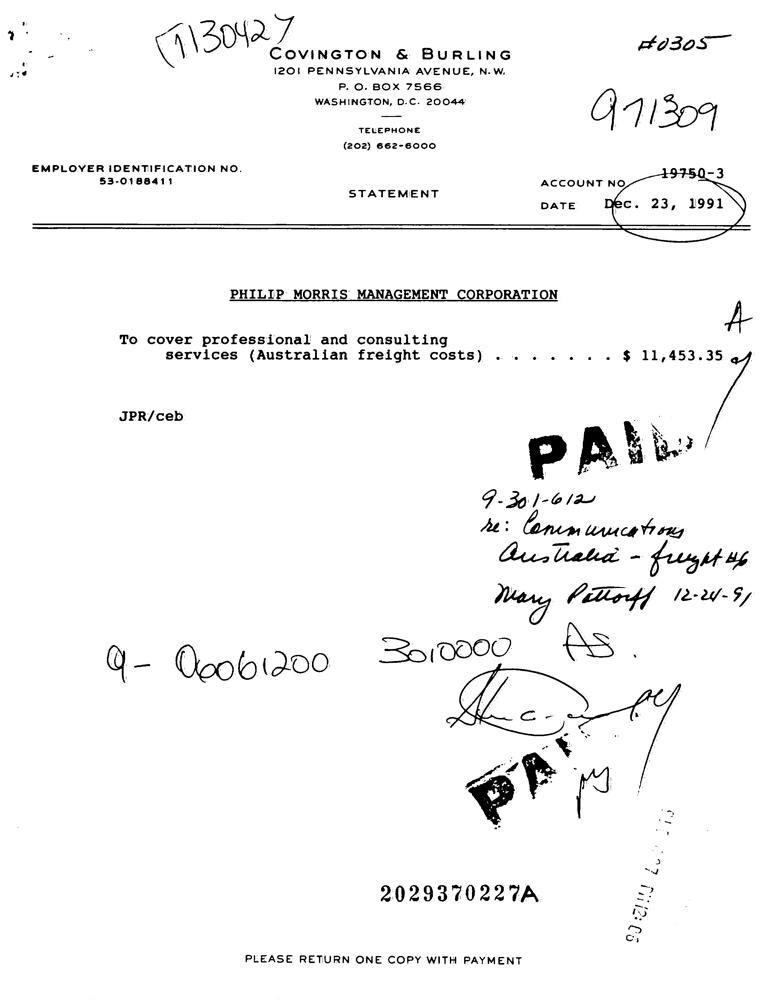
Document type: Invoice